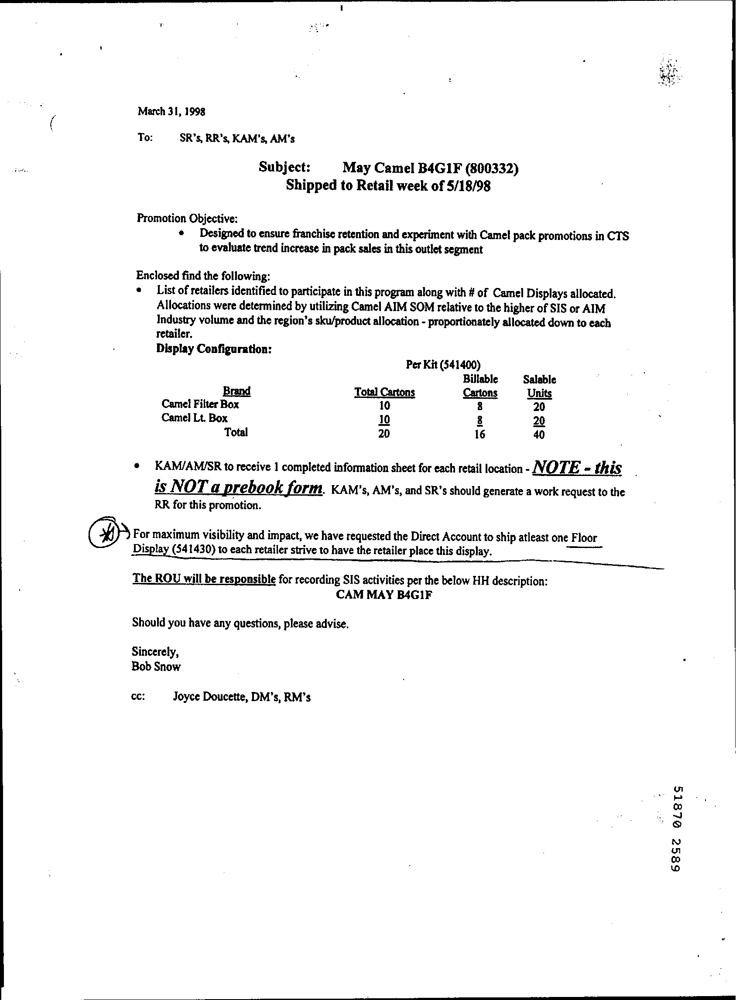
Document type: Invoice